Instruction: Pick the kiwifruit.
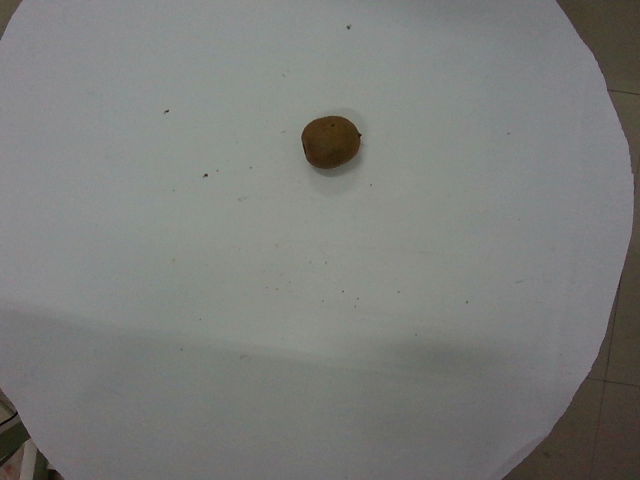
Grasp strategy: vertical